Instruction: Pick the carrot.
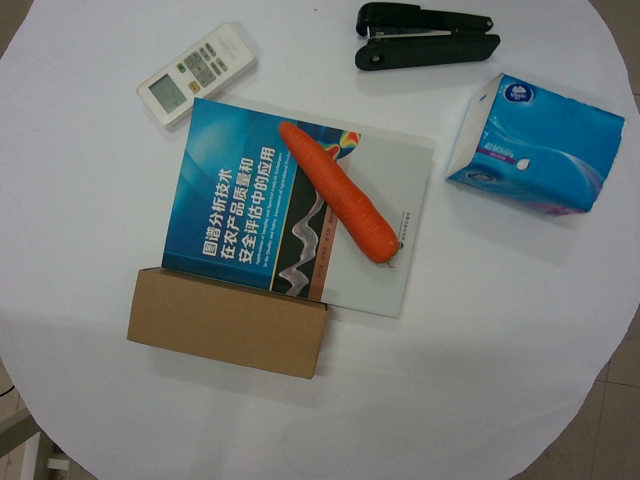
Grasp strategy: vertical